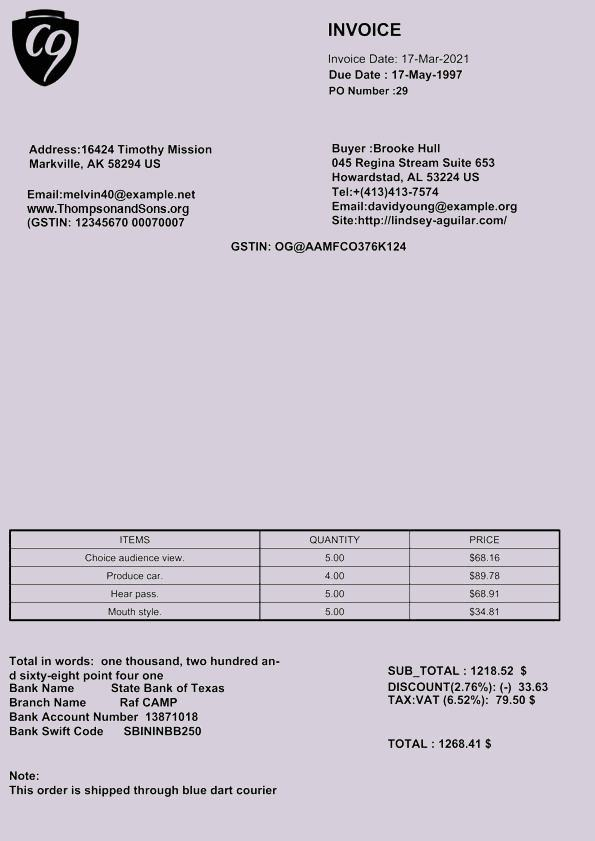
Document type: Invoice